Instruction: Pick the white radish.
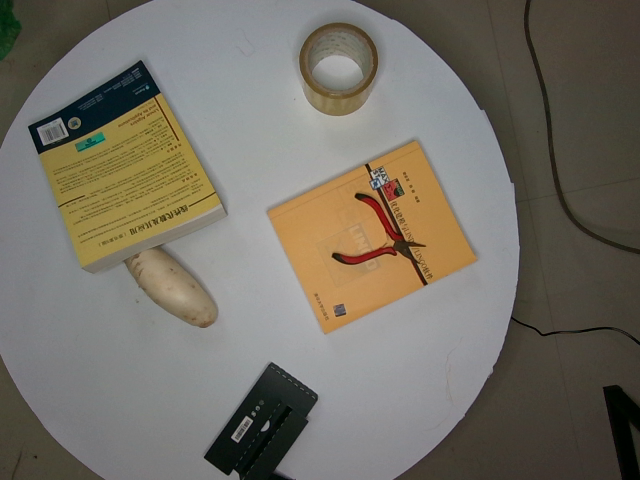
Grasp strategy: vertical